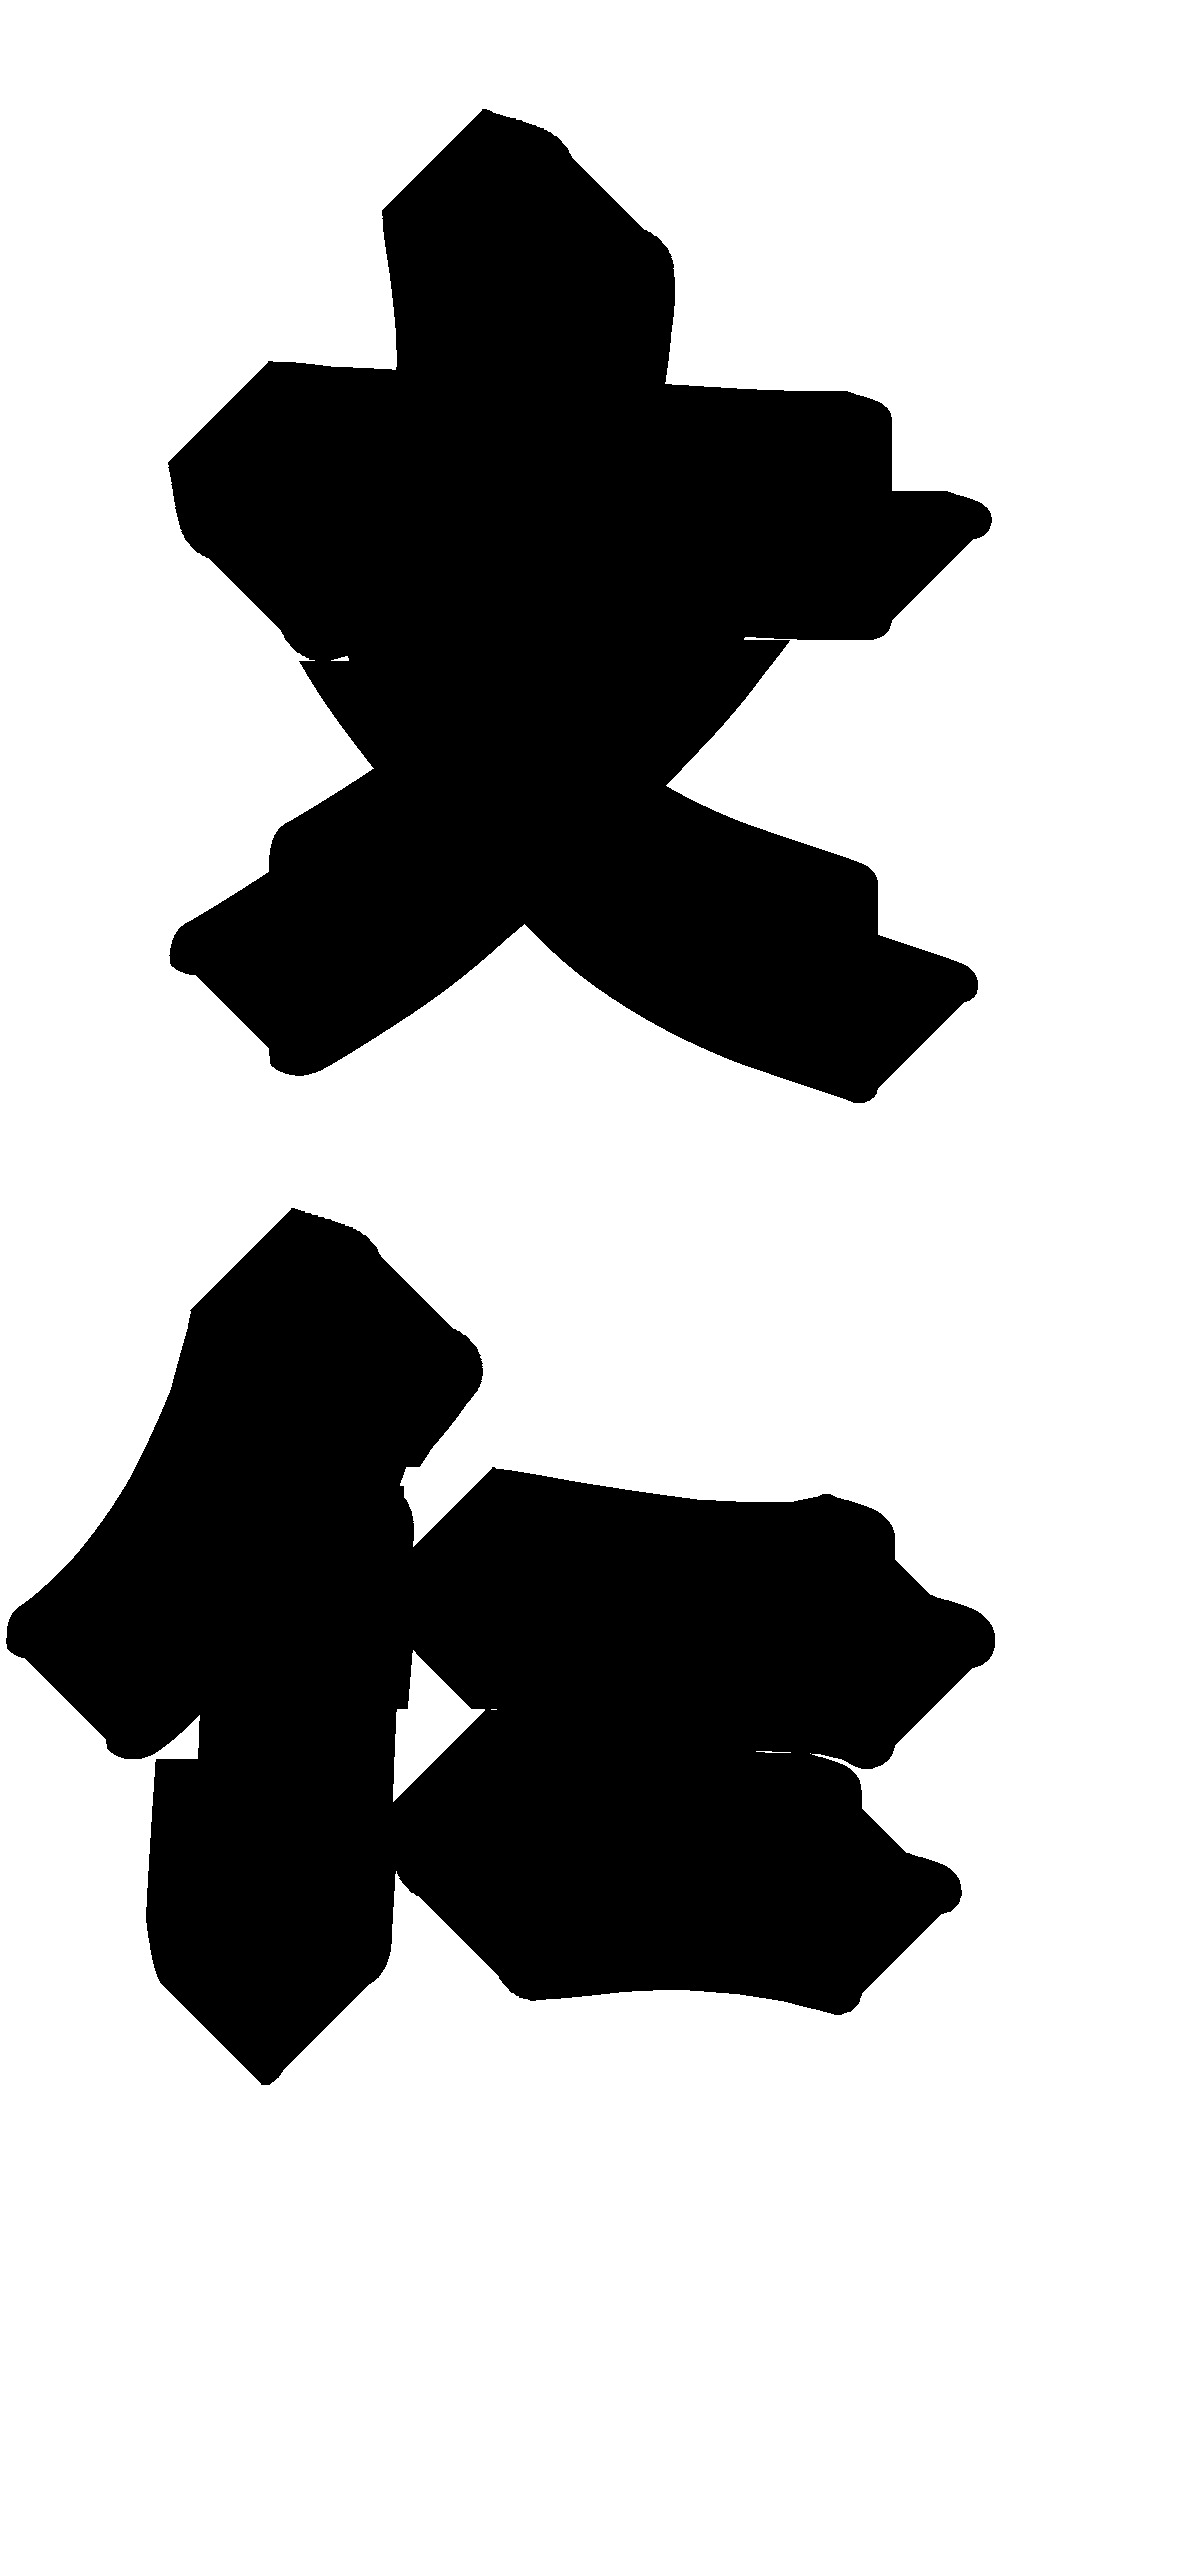
Signature of: fumihito crown prince of japan